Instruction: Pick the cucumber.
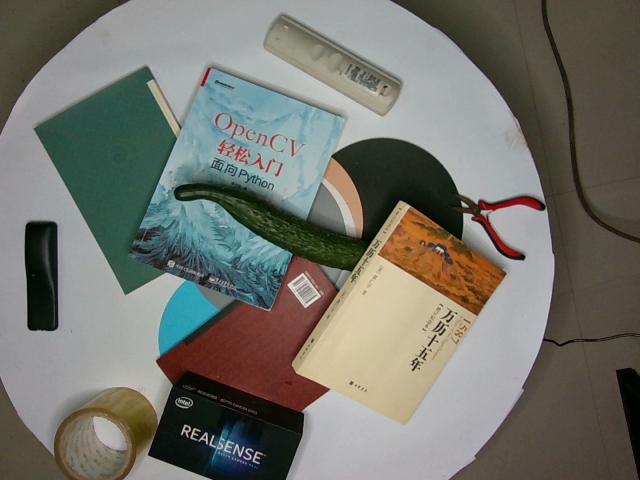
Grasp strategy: vertical